Question: What is the property identification or parcel number listed?
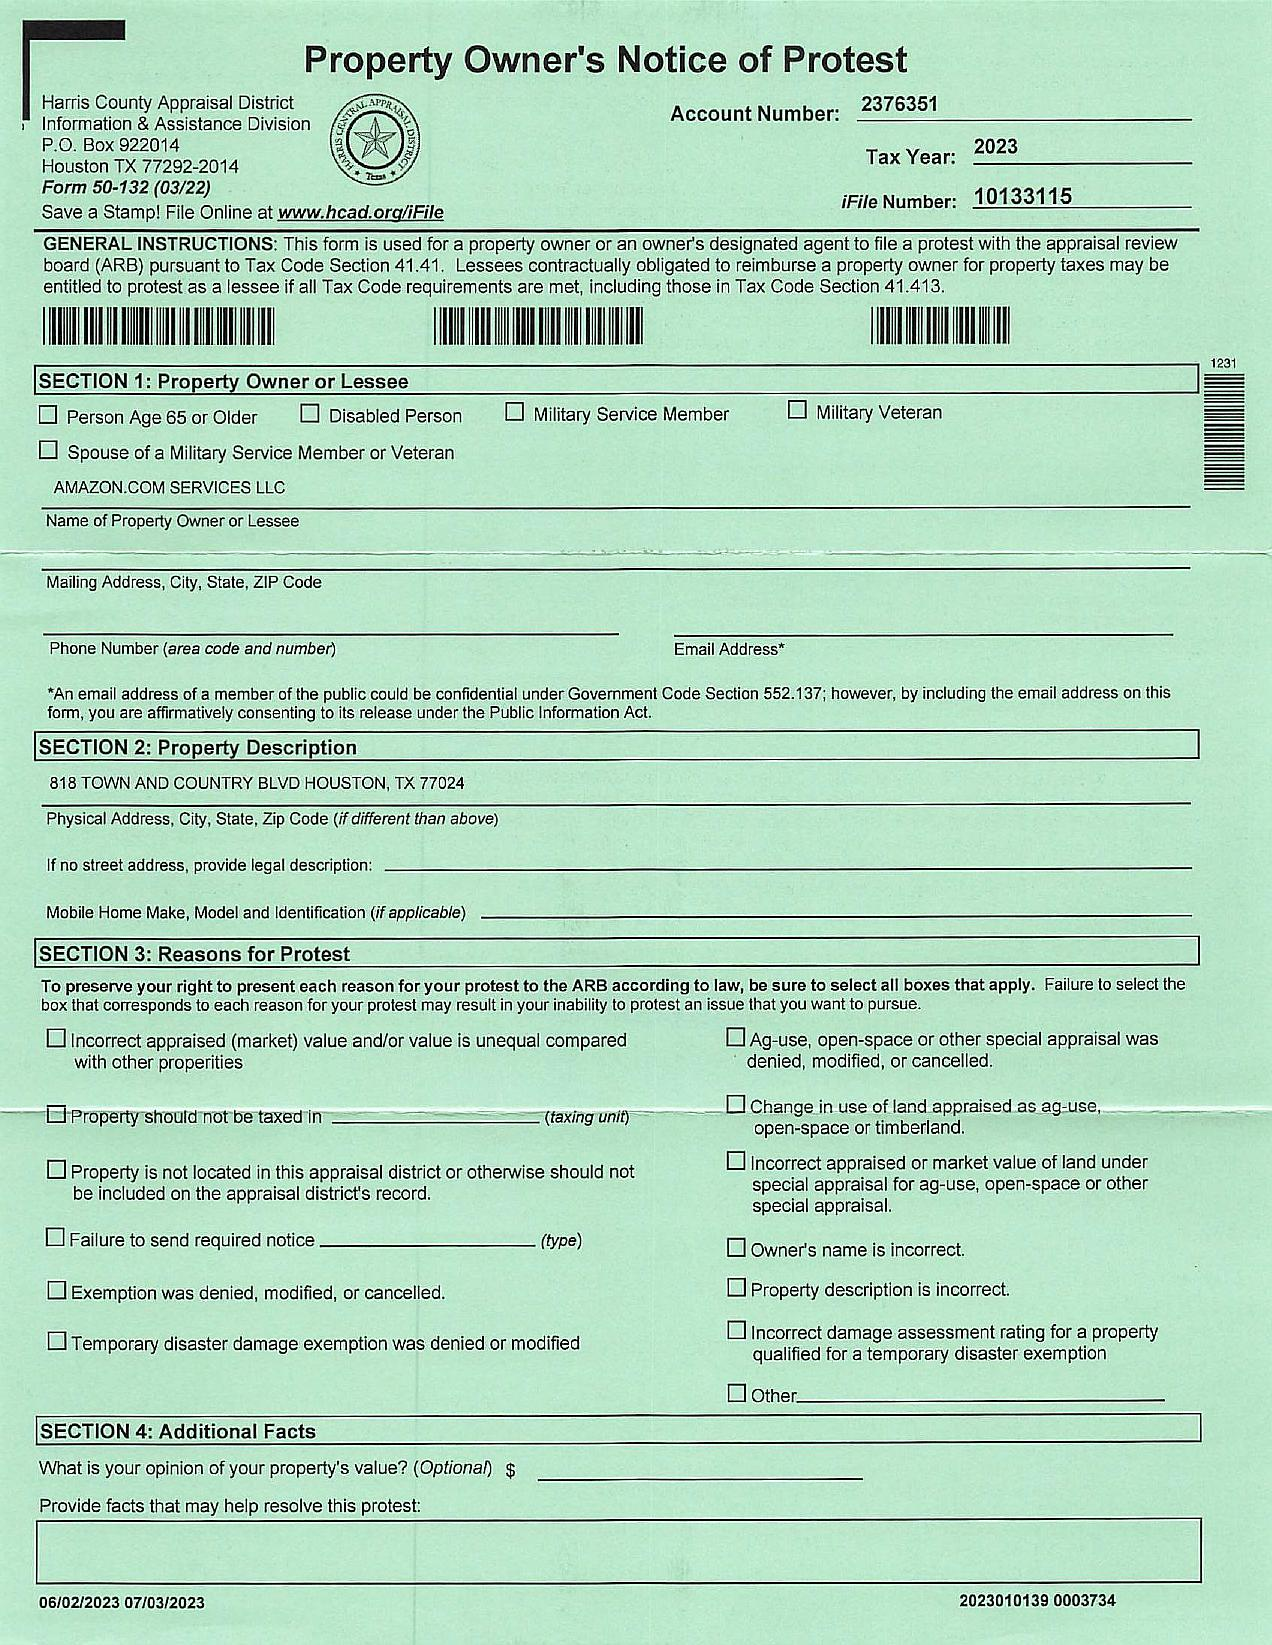
Answer: "10133115"